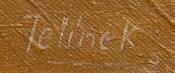
Signature of: jiří jelínek